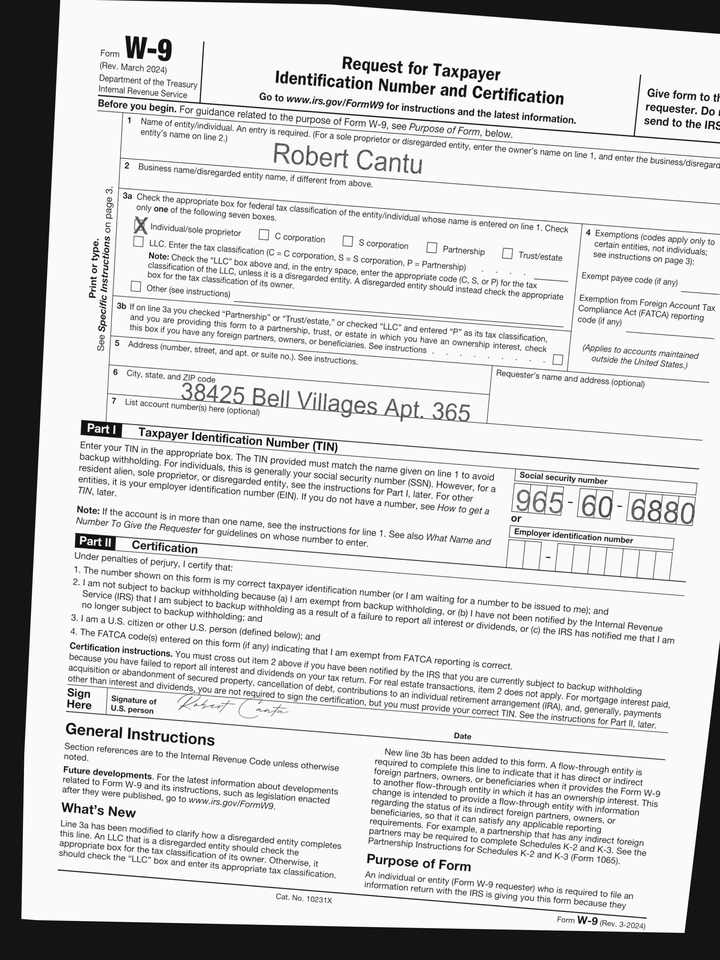
adr1: 38425 Bell Villages Apt. 365
cbx: yes
ssn: 965606880
enm: Robert Cantu